Question: What was observed in the imaging?
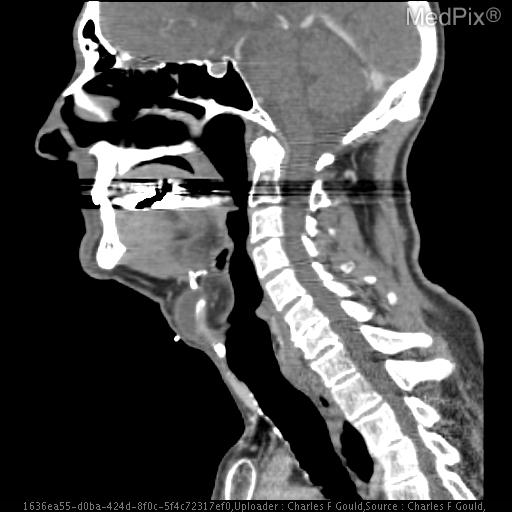
Answer: The imaging shows Well-defined hypodense lesion along the right paramidline anterior neck at the level of the thyroid cartilage and imbedded within the strap muscles.  It has internal fluid attenuation.  No nodular focus or calcification is demonstrated.  This lesion measures 2.8cm transverse by 2.2cm AP. Well-defined hypodense lesion with internal fluid attenuation along the right paramidline anterior neck at the level of the thryoid cartilage.  No associated nodular focus or calcification..